Question: What is the appraised value of the property as recorded in the document?
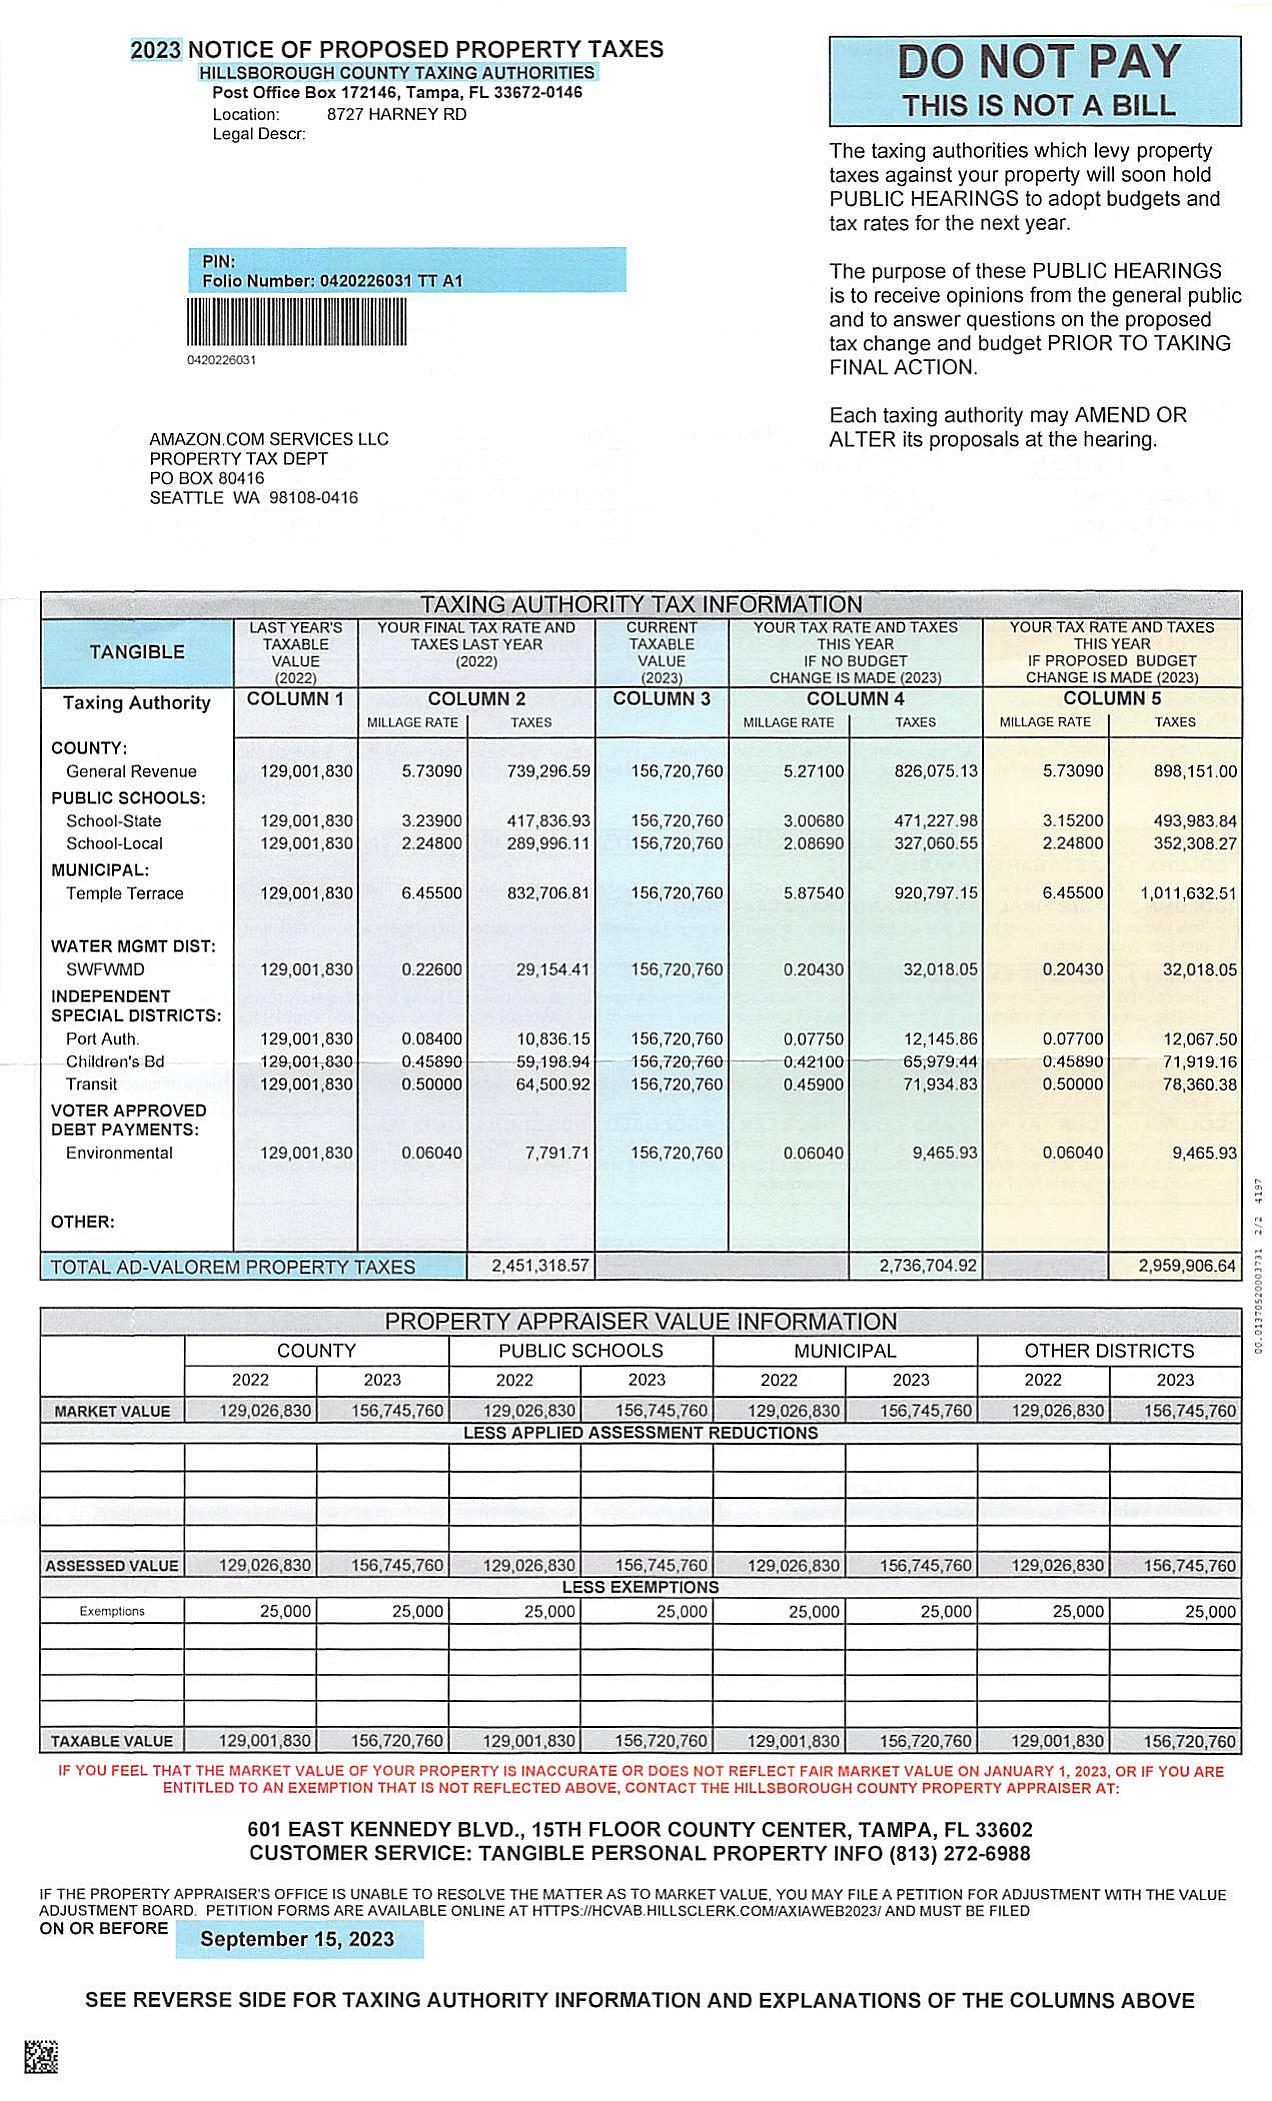
Answer: "156,745,760"